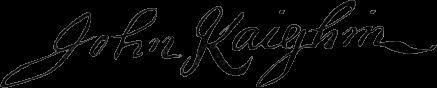
Signature of: john kaighn